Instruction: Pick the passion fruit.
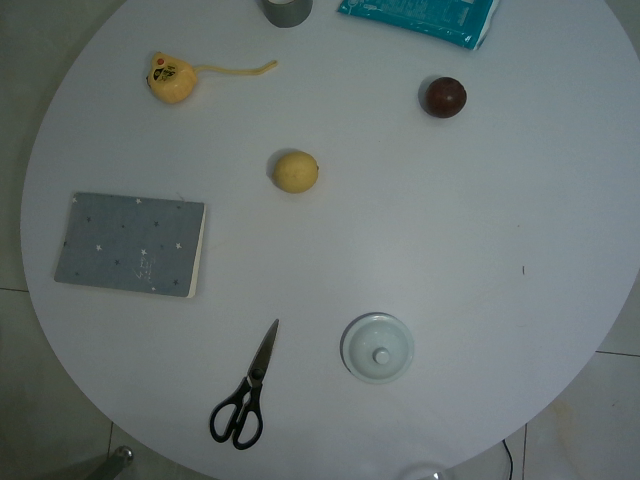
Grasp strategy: vertical